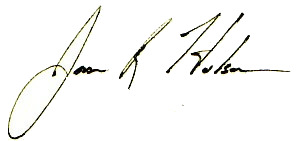
Signature of: jason r holsman